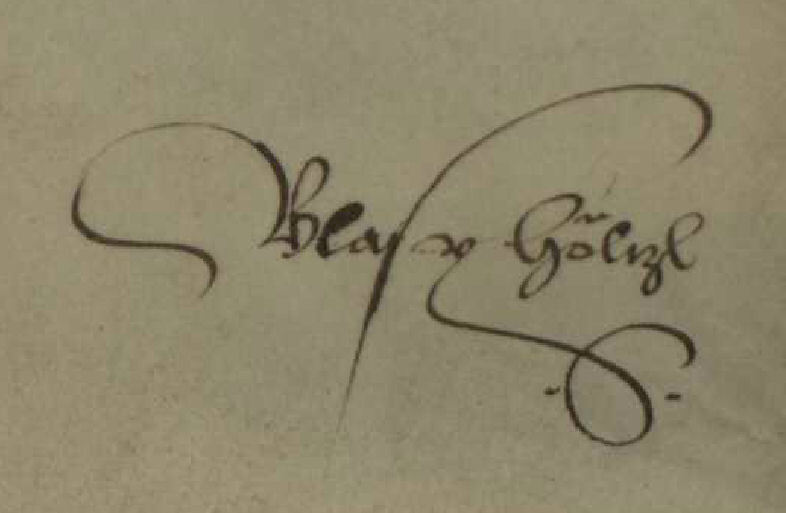
Signature of: blasius hölzl